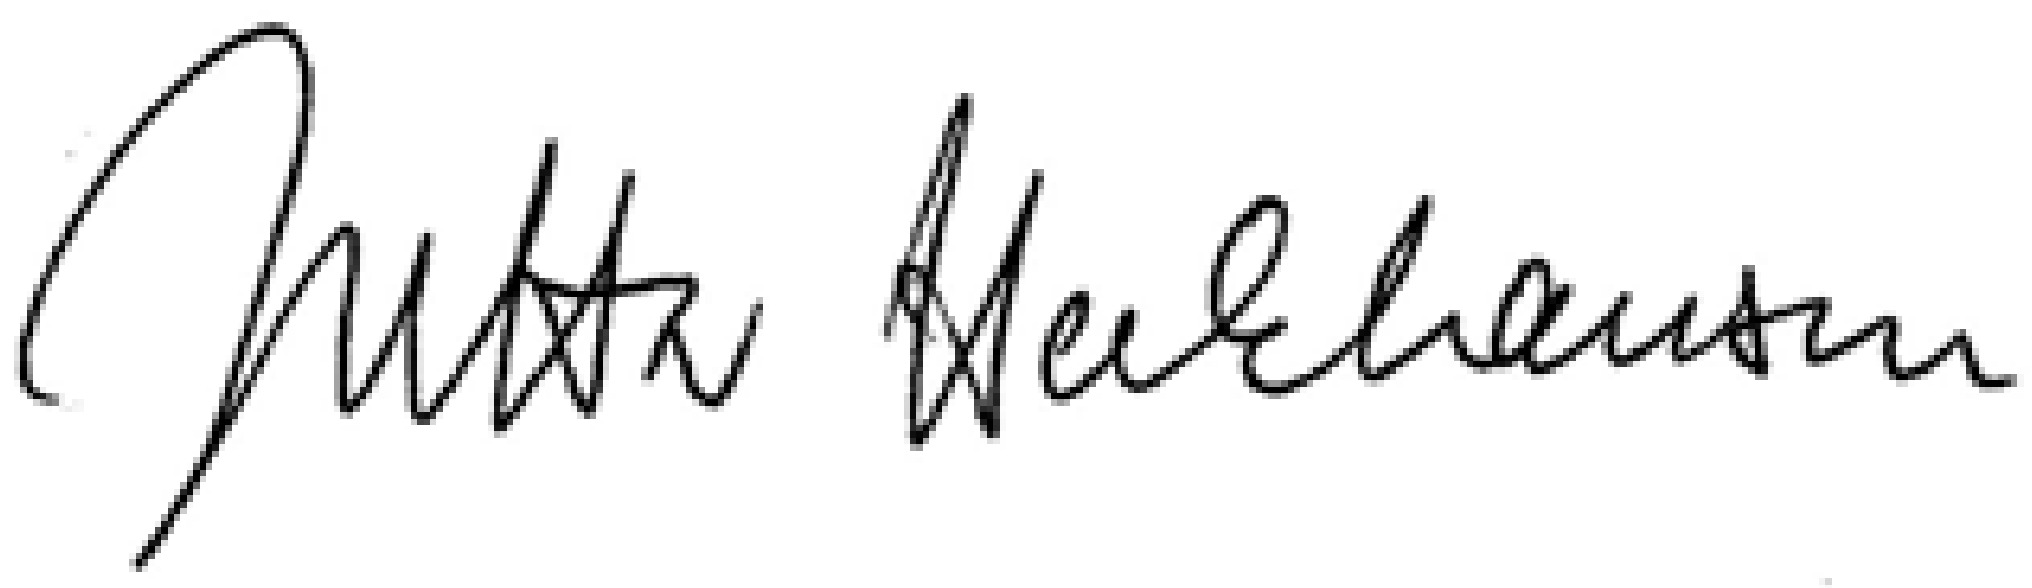
Signature of: jutta heckhausen